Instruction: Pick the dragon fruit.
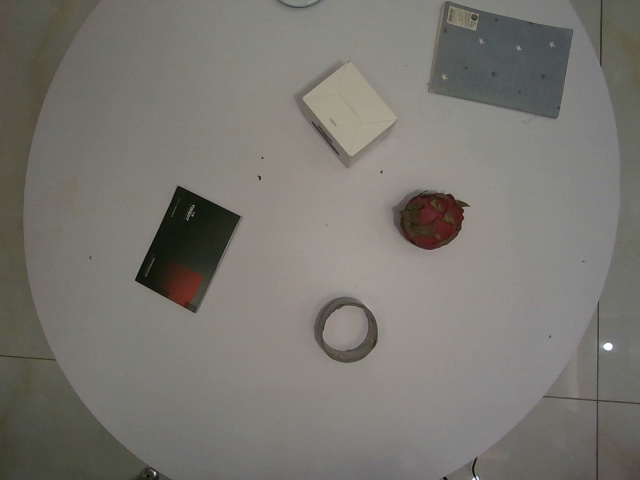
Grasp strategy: vertical